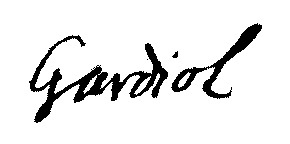
Signature of: alexandre gardiol